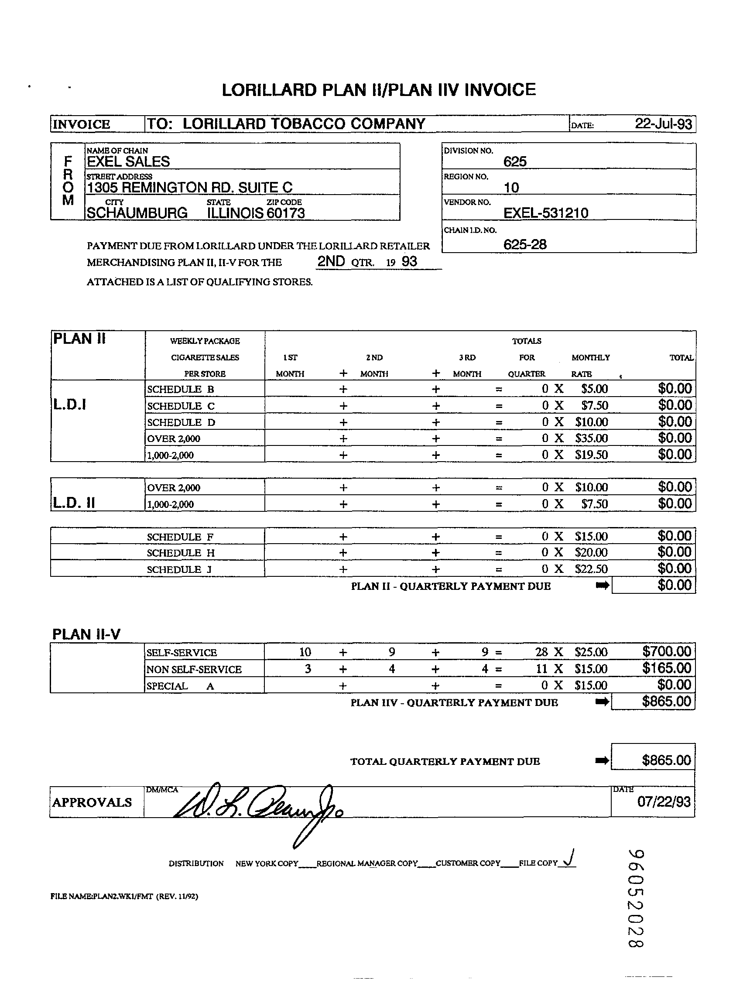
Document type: Invoice